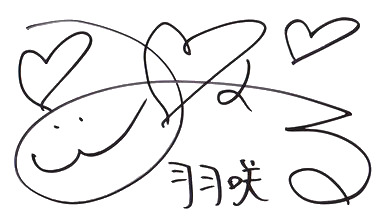
Signature of: miharu usa